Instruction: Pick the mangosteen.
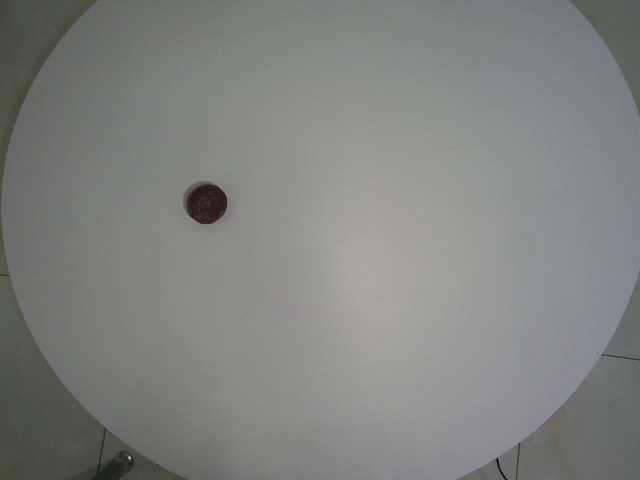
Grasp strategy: vertical